Question: What was observed in the imaging?
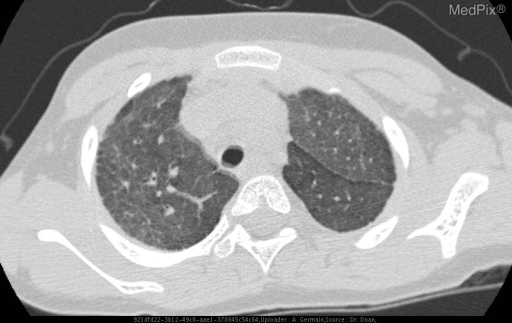
Answer: The imaging shows During acute bleeding episode, areas of increased opacity and decreased lung volume are seen throughout the lungs, especially in the bases. IN PROGRESS.